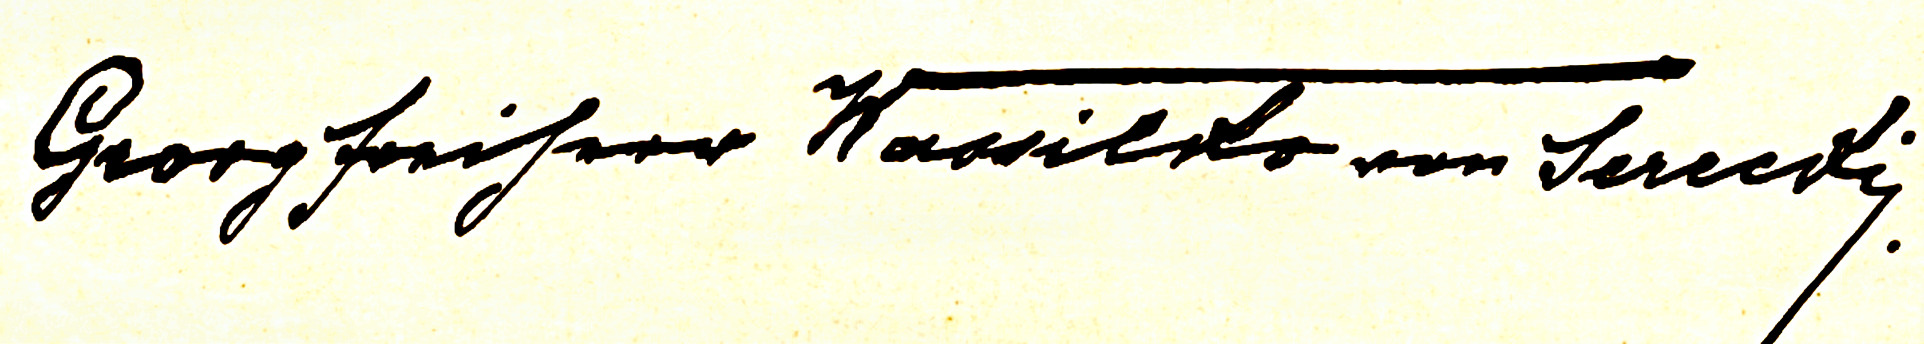
Signature of: count georg wassilko von serecki